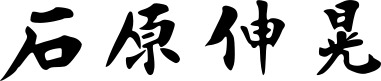
Signature of: nobuteru ishihara